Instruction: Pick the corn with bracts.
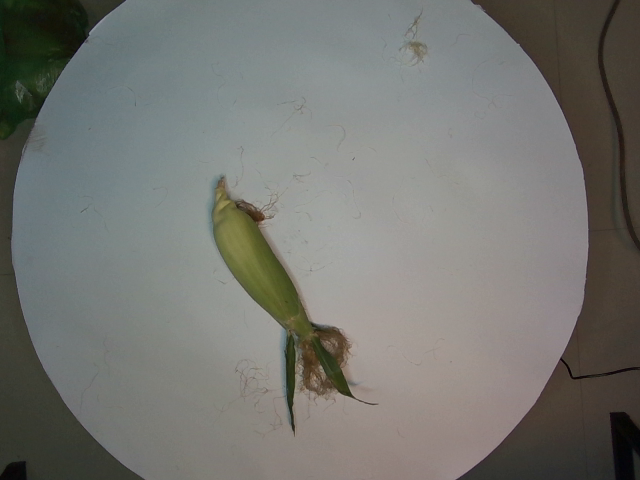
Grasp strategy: vertical